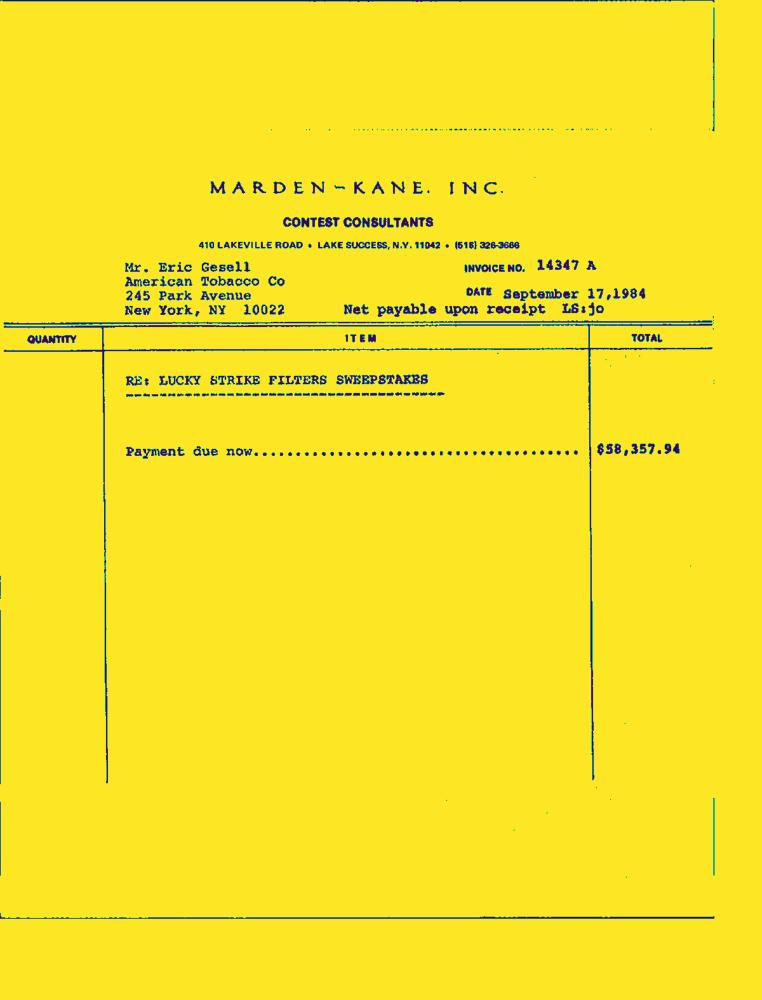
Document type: Invoice-Doc